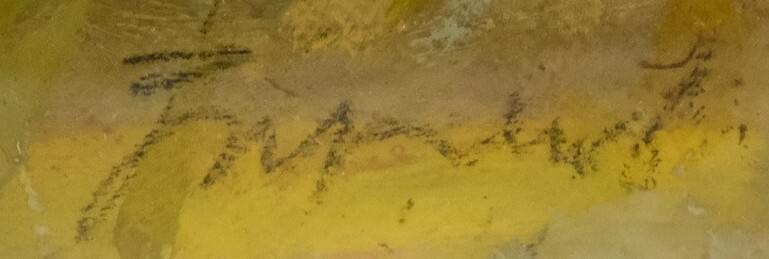
Signature of: vladimír županský